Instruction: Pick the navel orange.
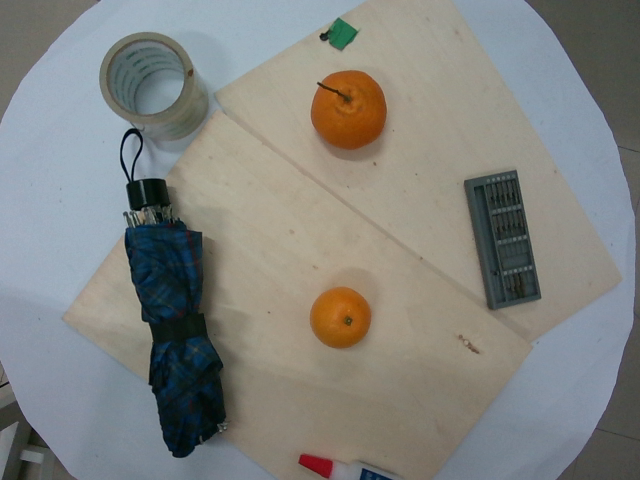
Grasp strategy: vertical